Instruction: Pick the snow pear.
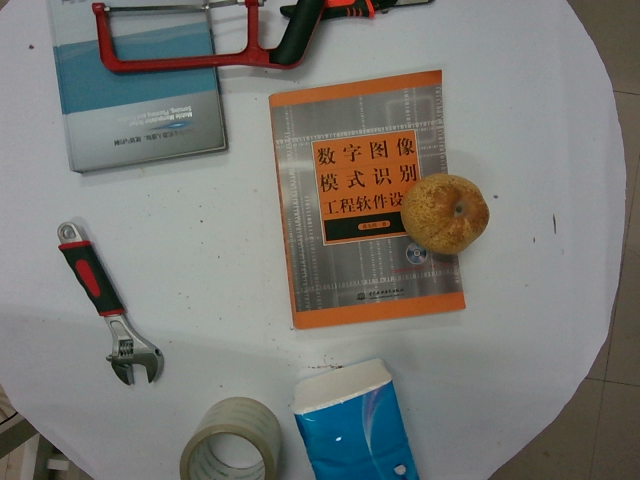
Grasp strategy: vertical